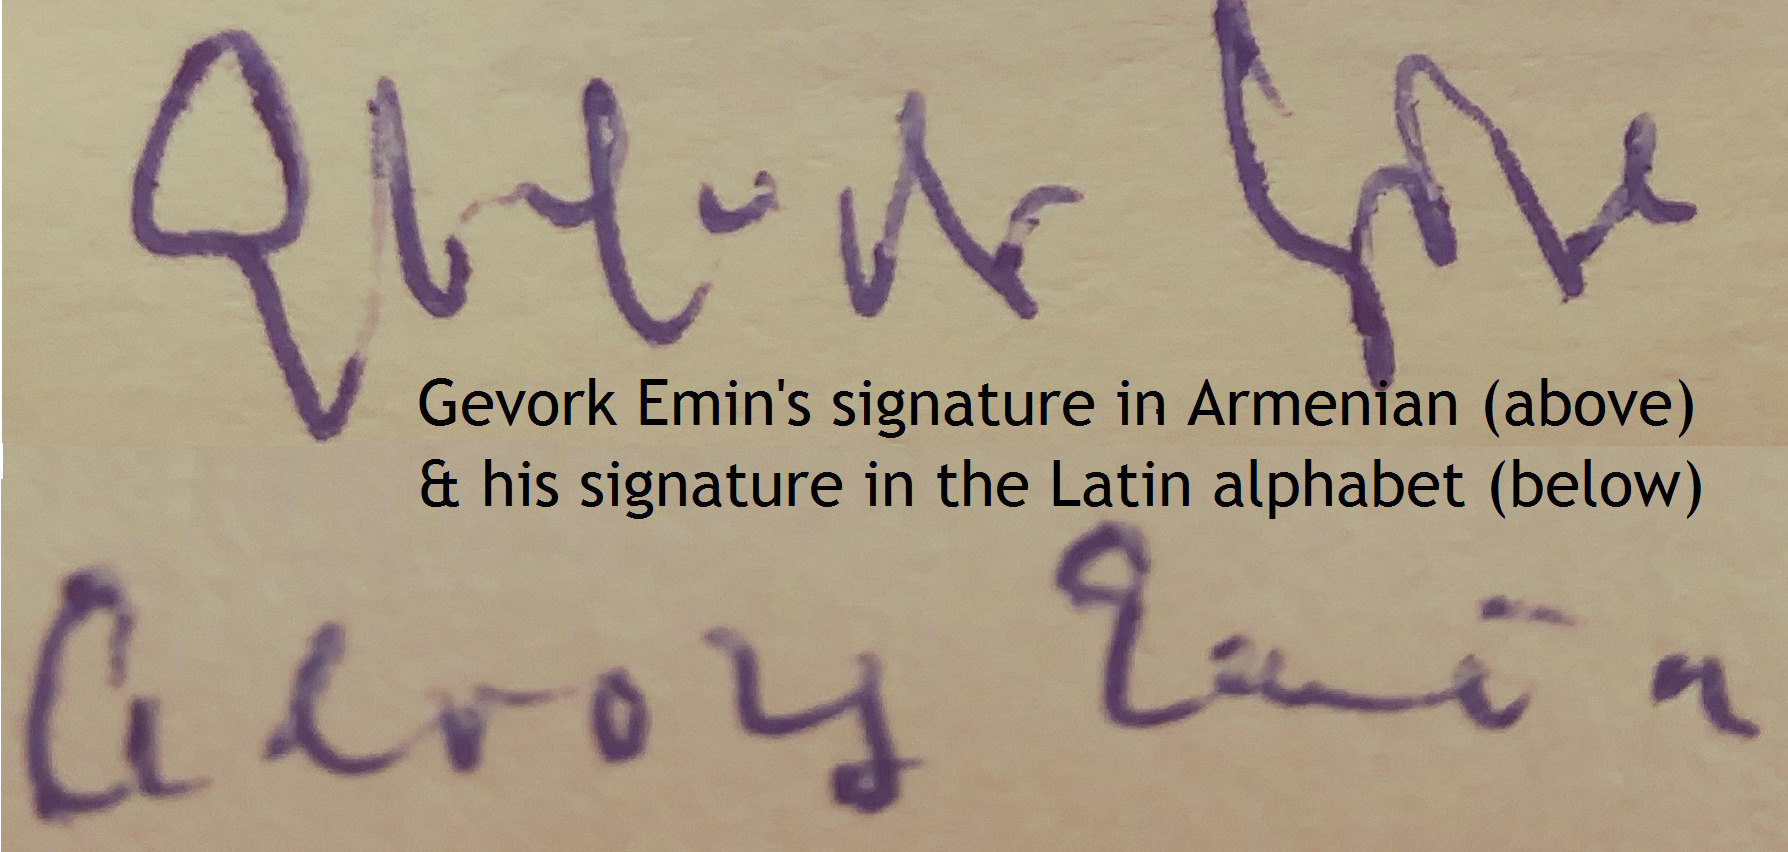
Signature of: gevorg emin